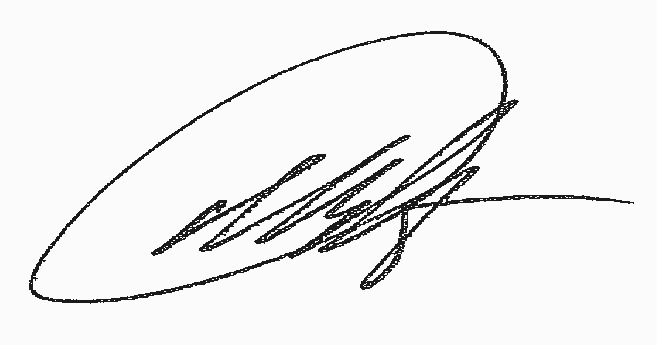
Signature of: mikhail degtiaryov